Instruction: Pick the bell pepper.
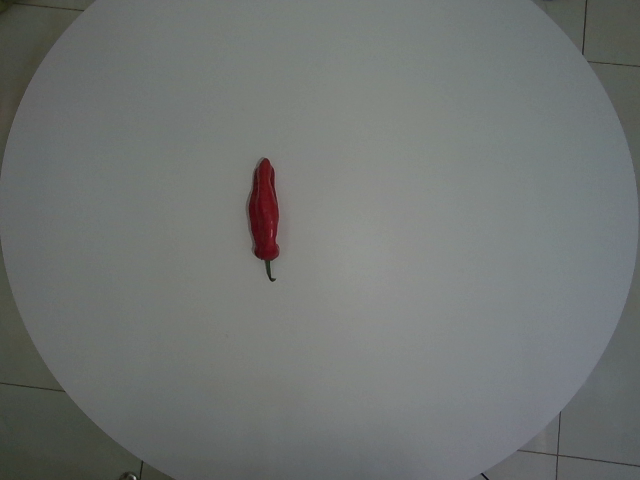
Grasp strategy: vertical